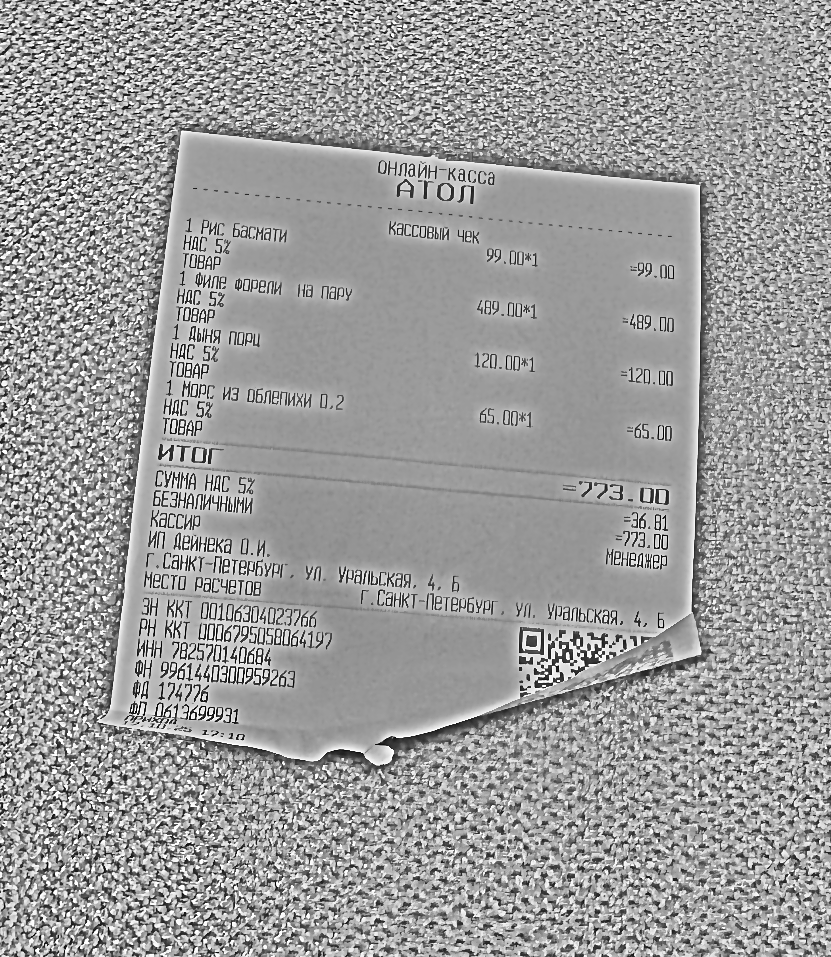
Продавец: ИП Дейнека О.И.
ИНН: 782570140684
Дата: не распознано
Товары: Рис Басмати; ФИЛЕ ФОРЕЛИ на пару; Дыня порц; Морс из облепихи 0,2
Количество: 1; 1; 1; 1
Цена: 99.00; 489.00; 120.00; 65.00
Сумма: 99.00; 489.00; 120.00; 65.00
Итого: 773.00